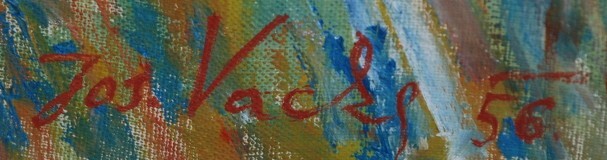
Signature of: josef vacke